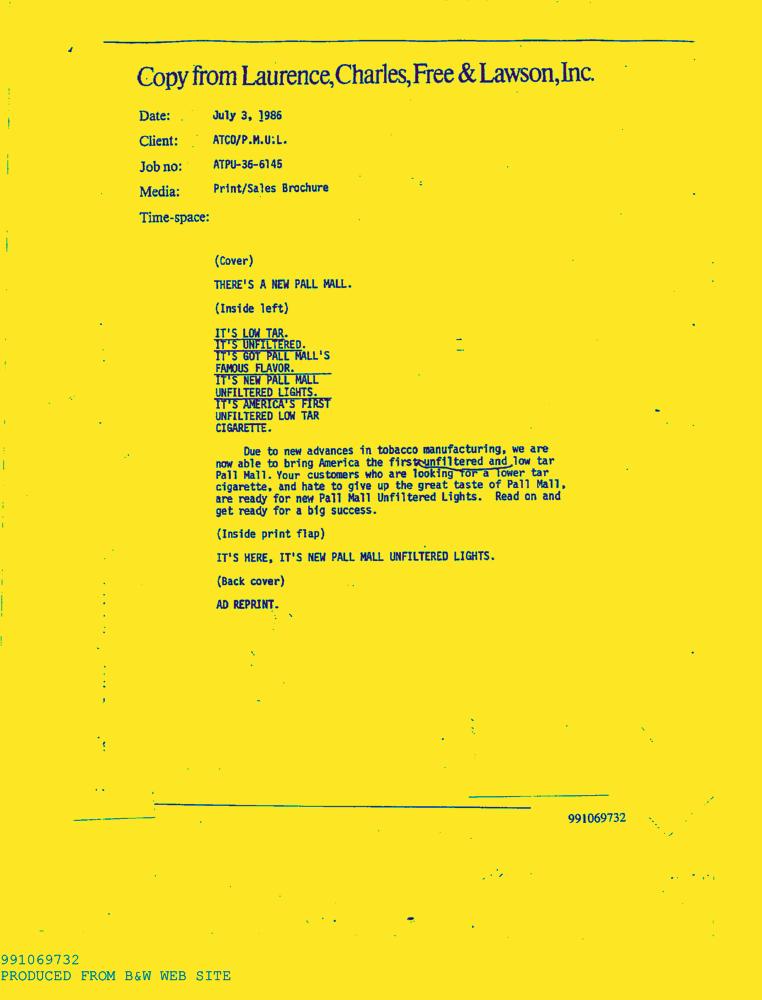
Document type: AD